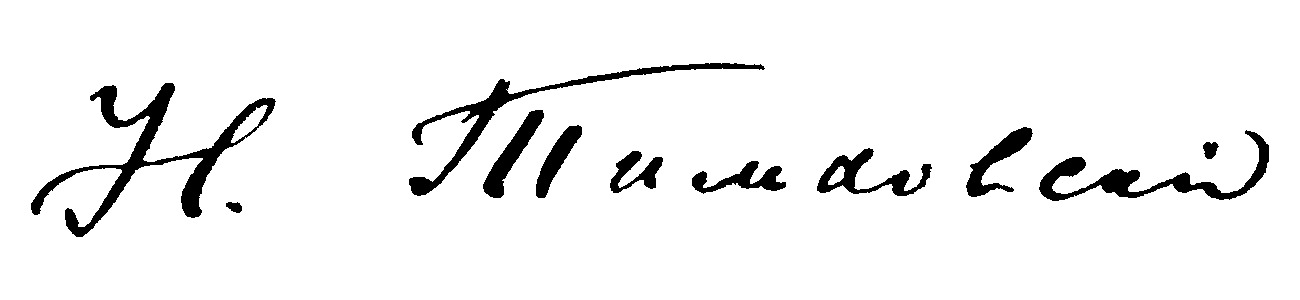
Signature of: nikolai ivanovich timkovsky